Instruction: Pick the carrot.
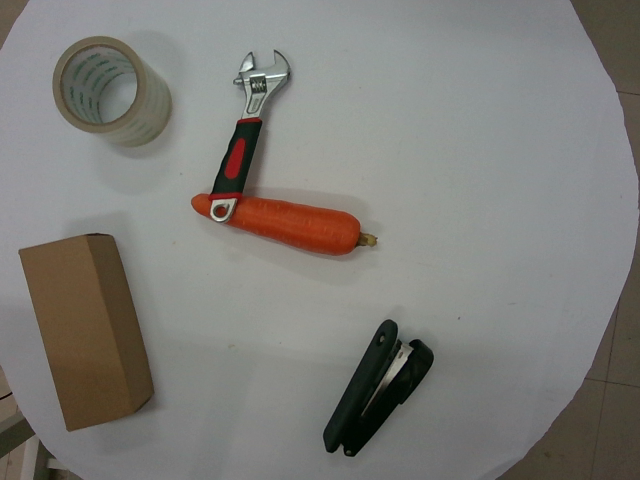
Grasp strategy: vertical